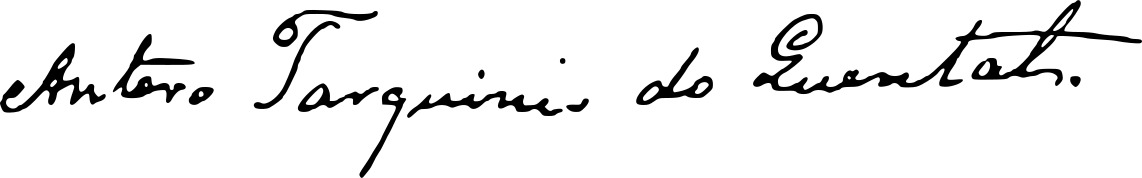
Signature of: antero de quental